Question: Describe the condition in detail:
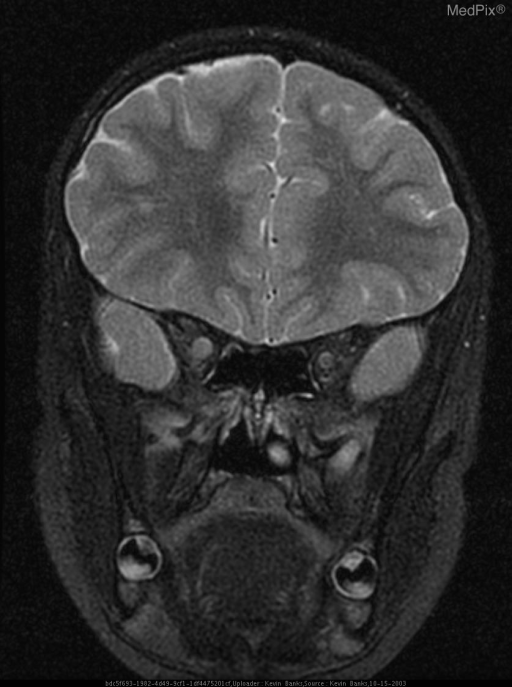
Answer: The disease is discussed as: Optic neuritis is an inflammatory lesion of the optic nerve clinically associated with pain, decreased visual acuity, abnormal color vision, and afferent papillary defect. In acute cases, visual loss may progress rapidly in only a few days. The condition is bilateral in 30% of cases. While most incidents are idiopathic, about half of all patients presenting with optic neuritis will go on to develop multiple sclerosis with young adults having the greatest risk.  Of all cases of MS, optic neuritis is the initial presenting symptom in 15-20%. Other less common diseases associated with optic neuritis include ischemia, sarcoid, systemic lupus erythematosus, syphilis, viral infection, toxoplasmosis, tuberculosis, and radiation therapy. MR is the best imaging modality for optic neuritis with thin slice axial and coronal images are preferred. T2-weighted images and short-tau inversion recovery (STIR) sequences show high signal intensity in the abnormal nerve with the nerve being frequently enlarged. Gadolinium is particularly useful, especially with fat saturation, with focal enhancement of the retrobulbar optic nerve sometimes being seen. Perivenous inflammation is responsible for the enhancement and can be seen in approximately 50% of patients with acute optic neuritis. Overall, MR sensitivity for optic neuritis is low, with much of the utility derived from its ability to exclude other causes of optic nerve compromise such as an orbital tumor.